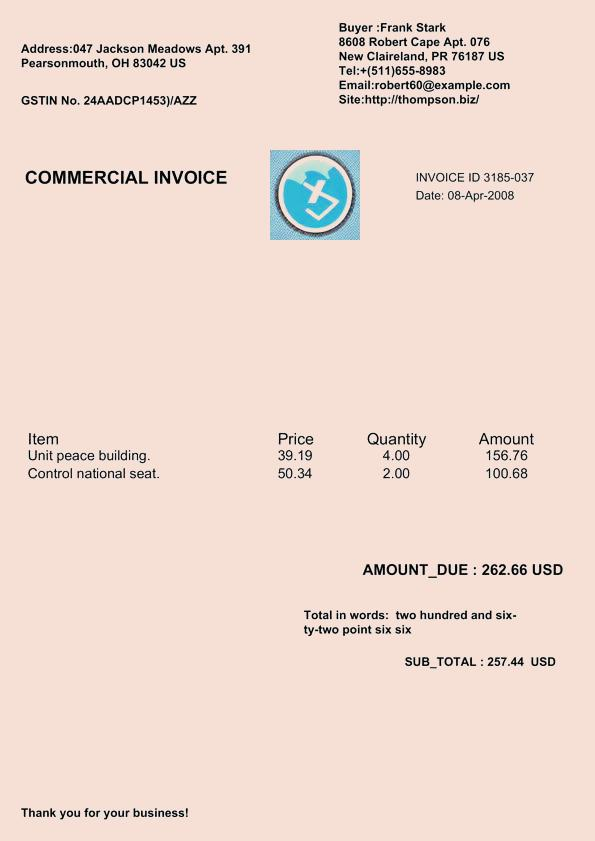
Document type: Invoice